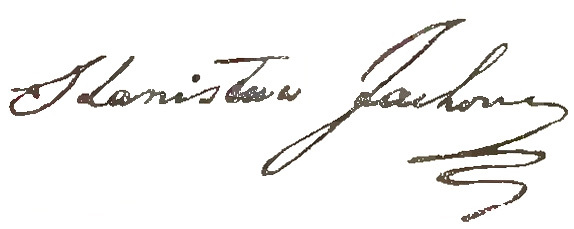
Signature of: stanisław jachowicz